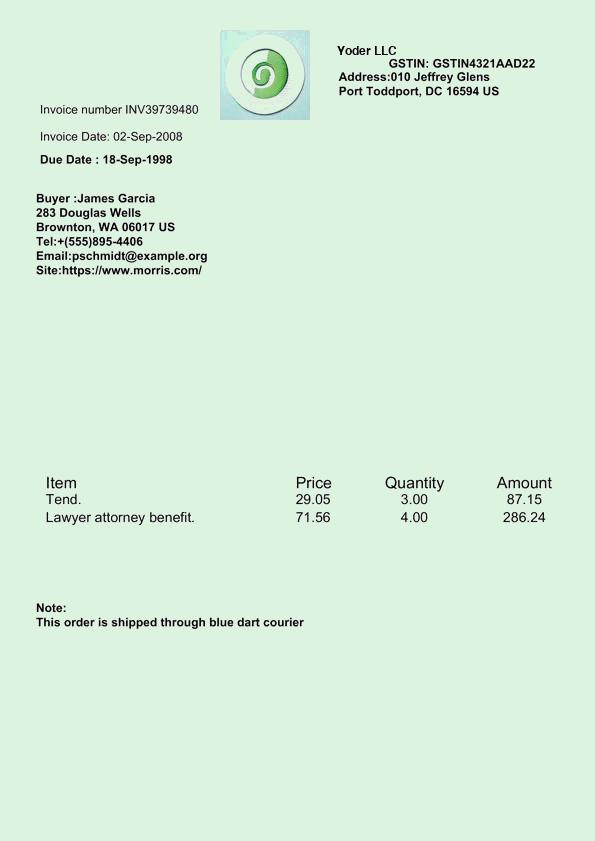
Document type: Invoice